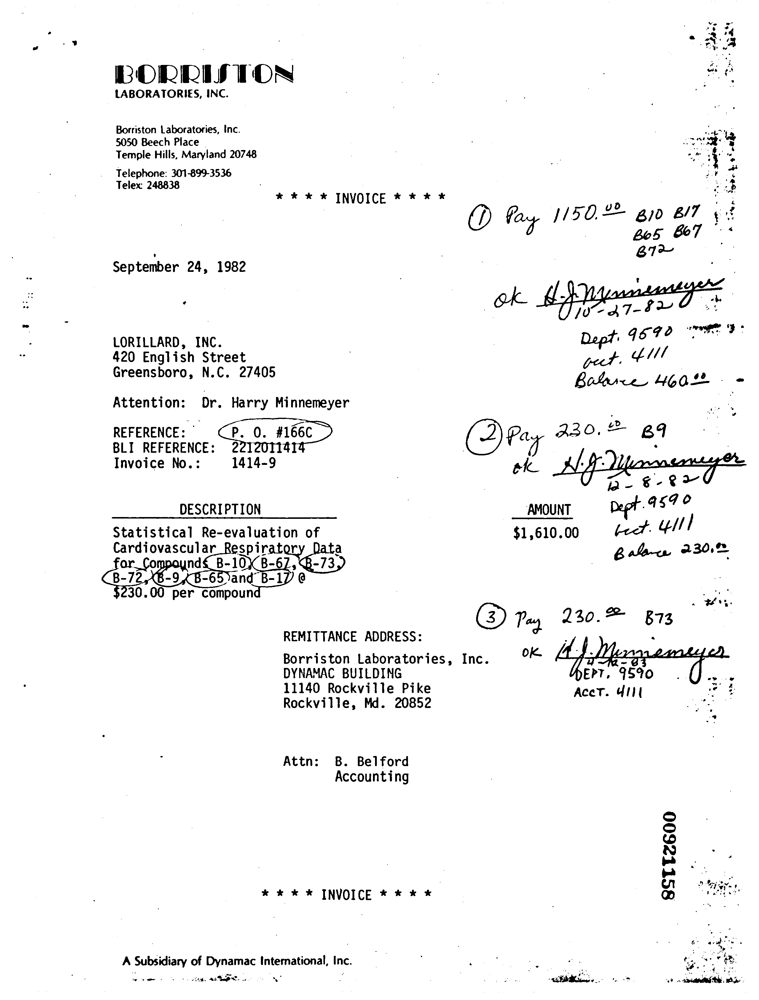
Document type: Invoice